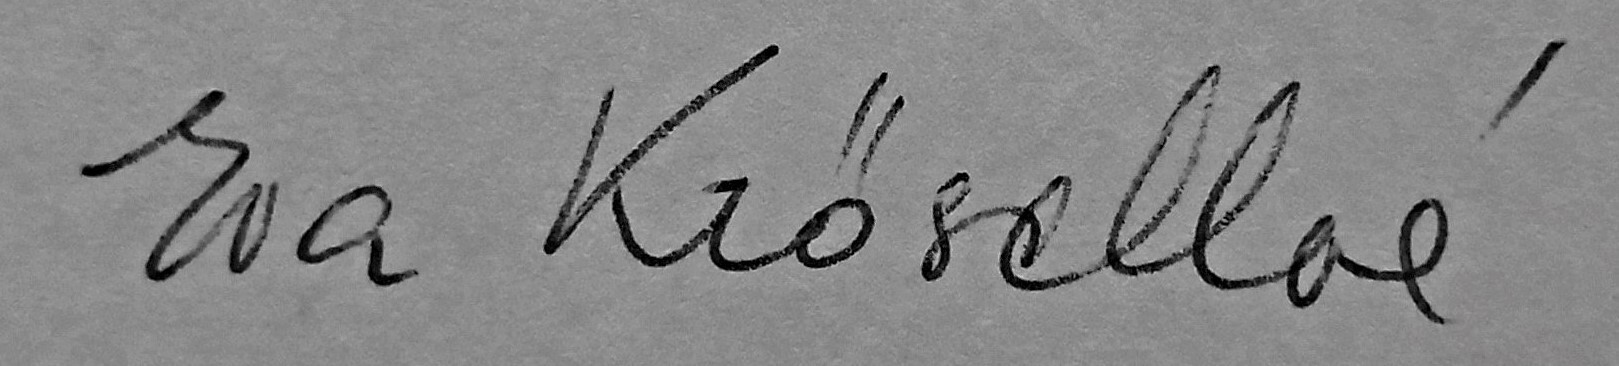
Signature of: eva kröschlová